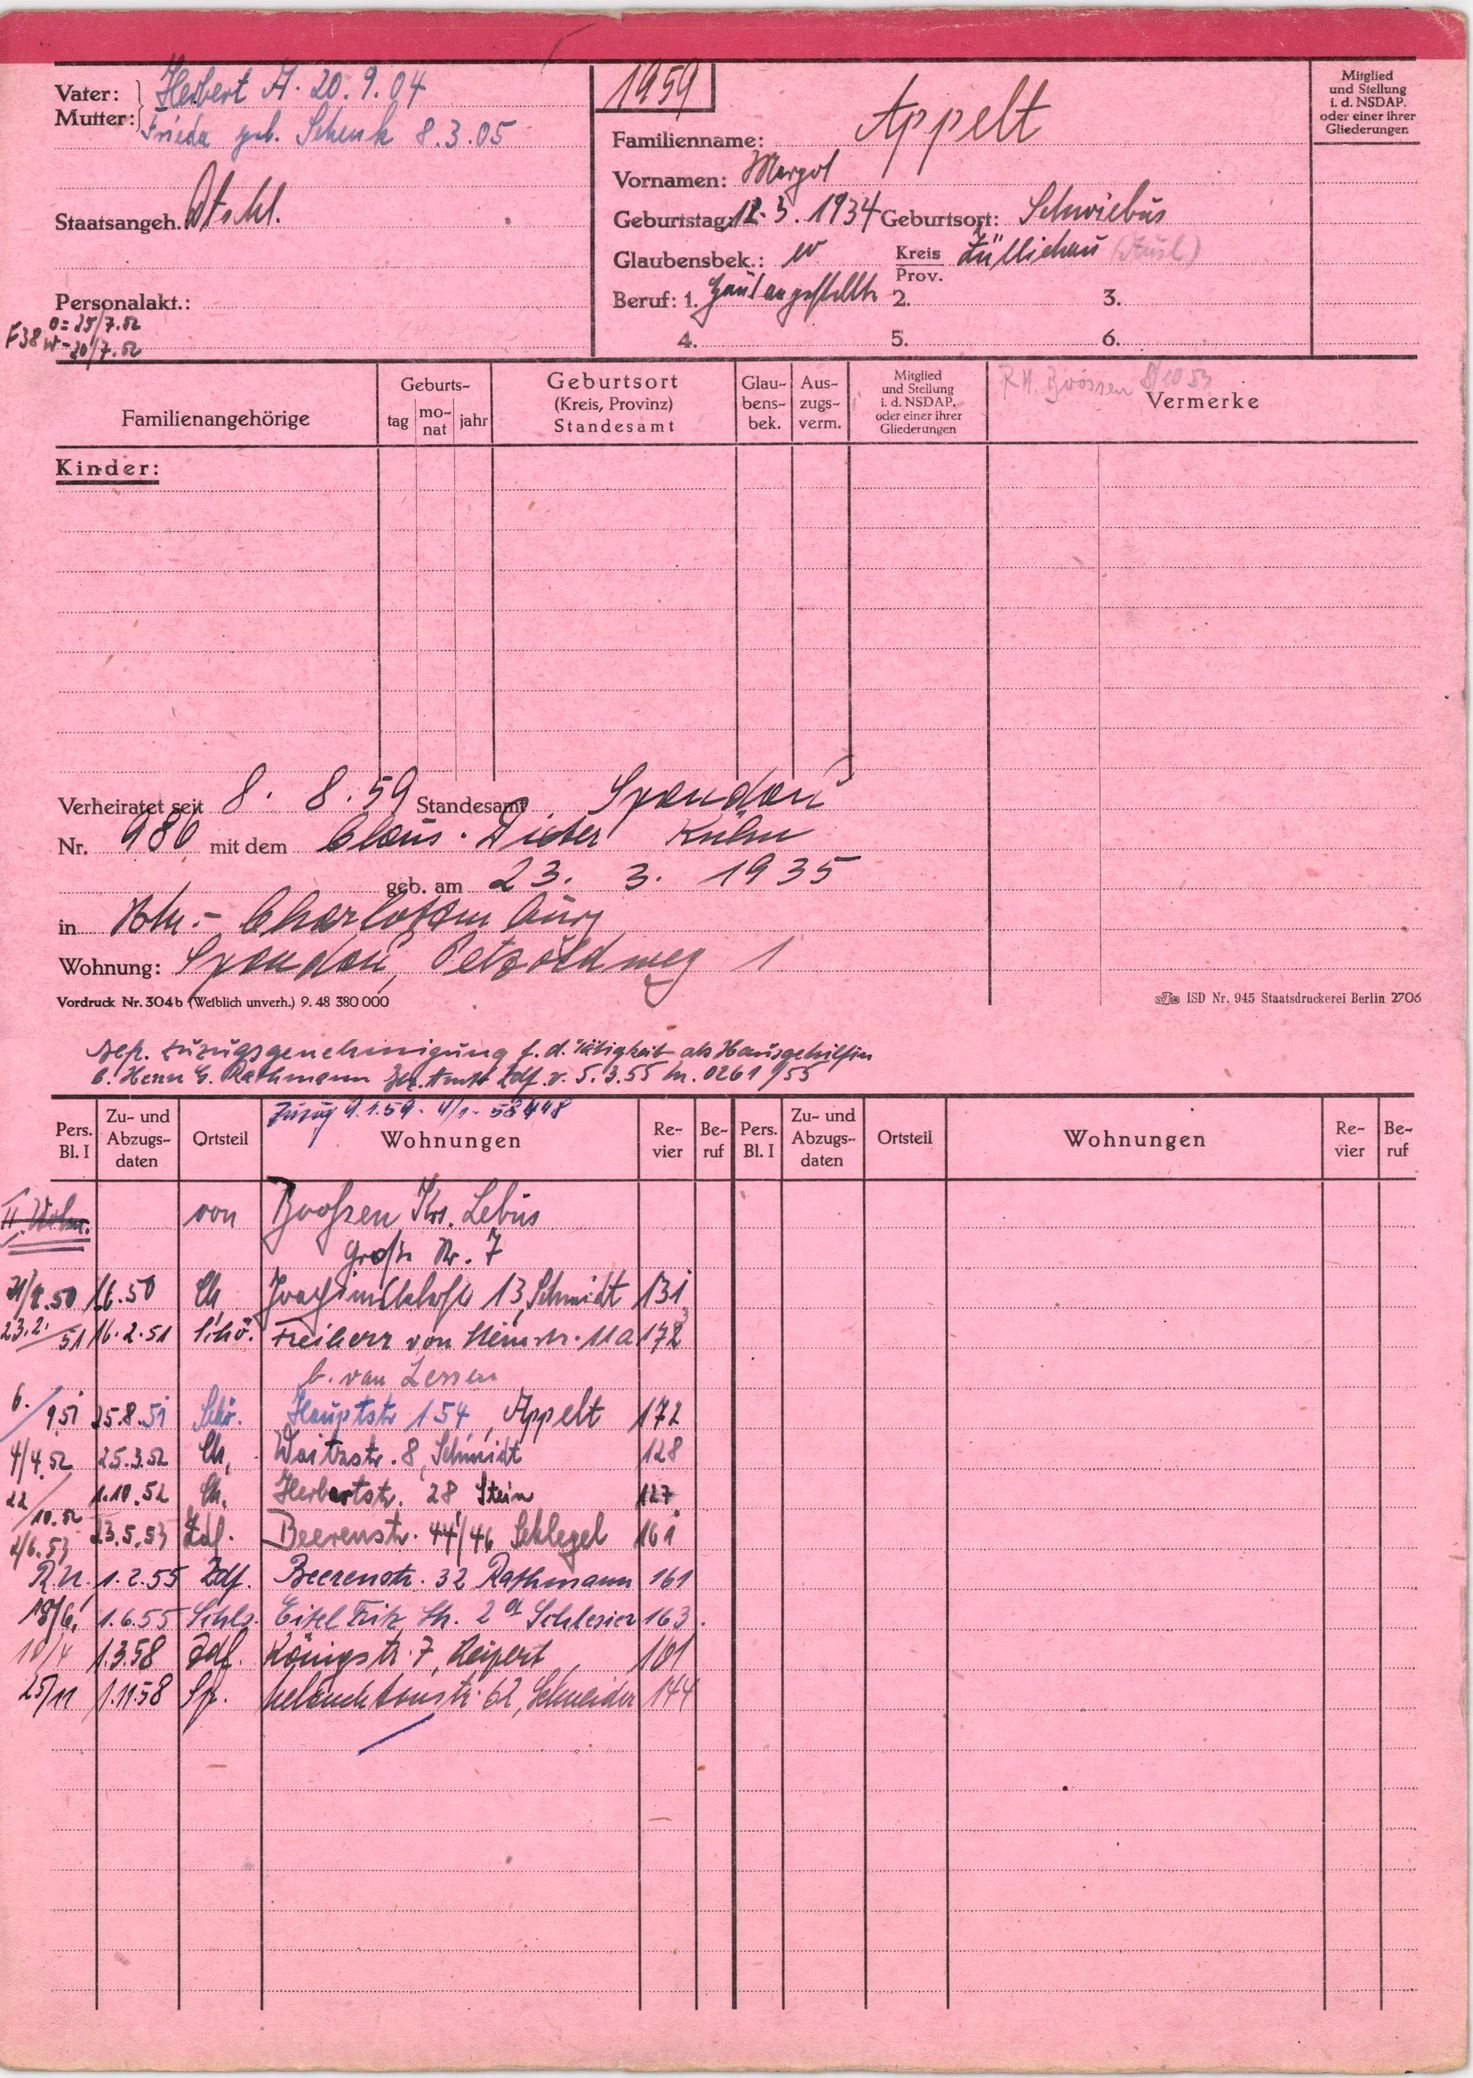
Appelt